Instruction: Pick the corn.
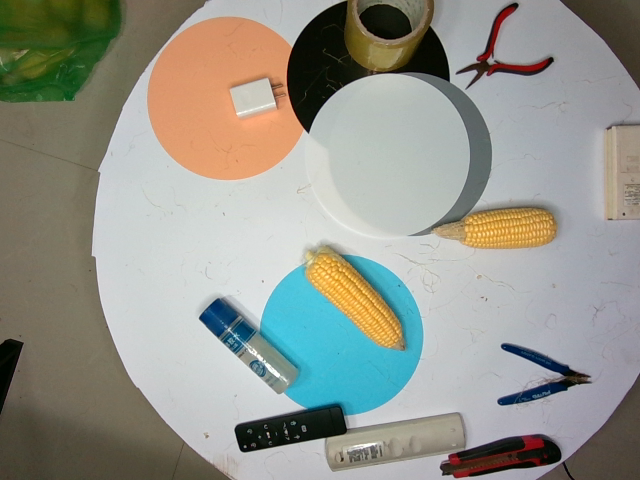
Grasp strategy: vertical